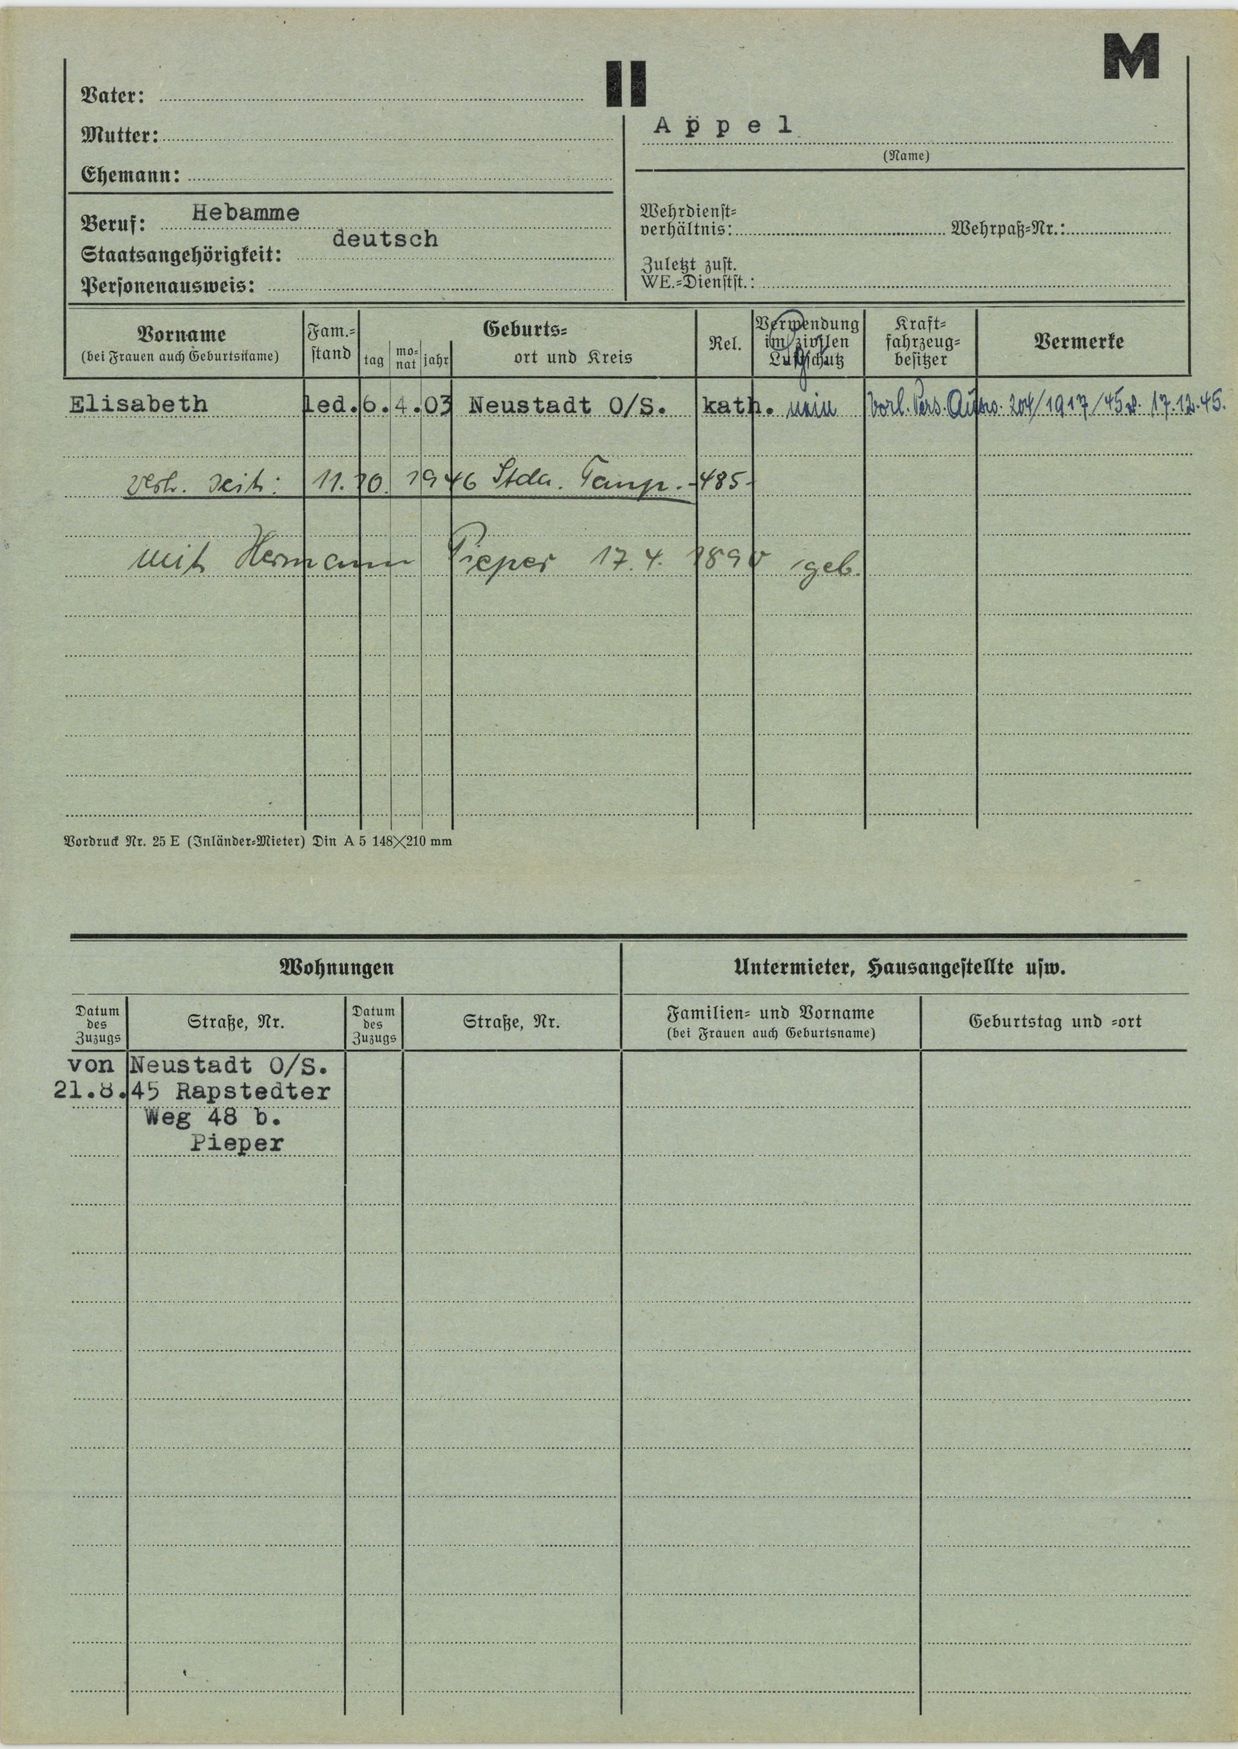
Appel